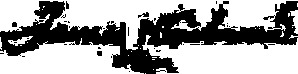
Signature of: francis w cushman